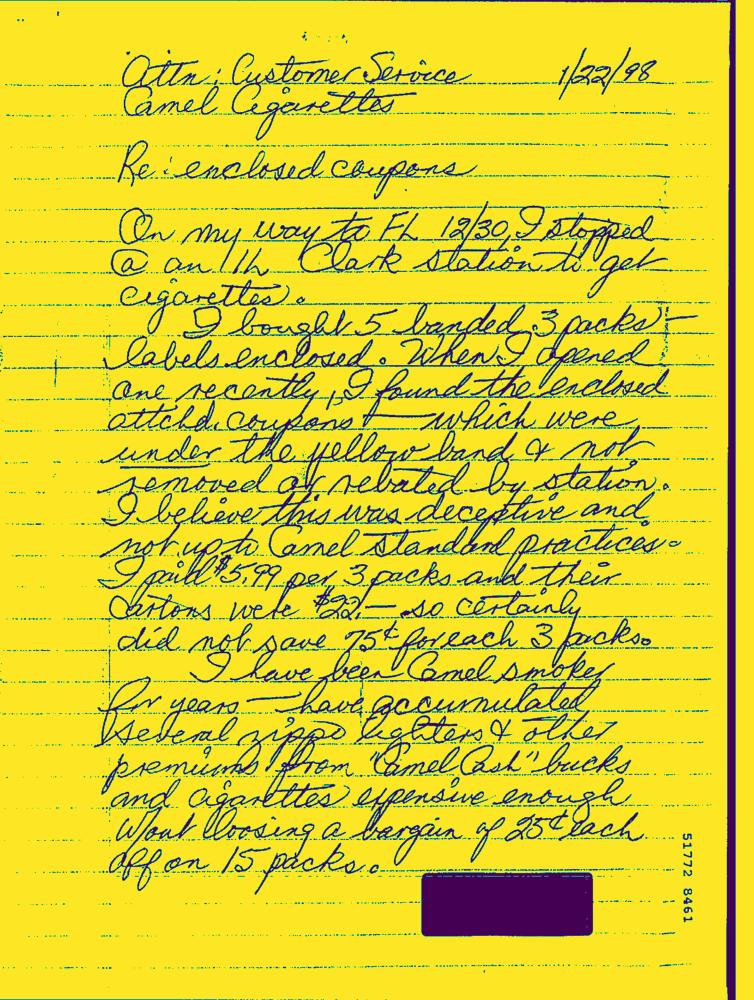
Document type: Hand-Written